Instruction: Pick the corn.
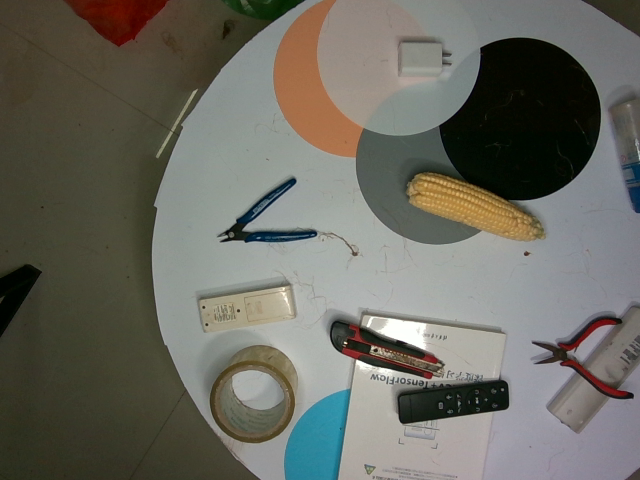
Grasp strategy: vertical